Question: Explain the disease:
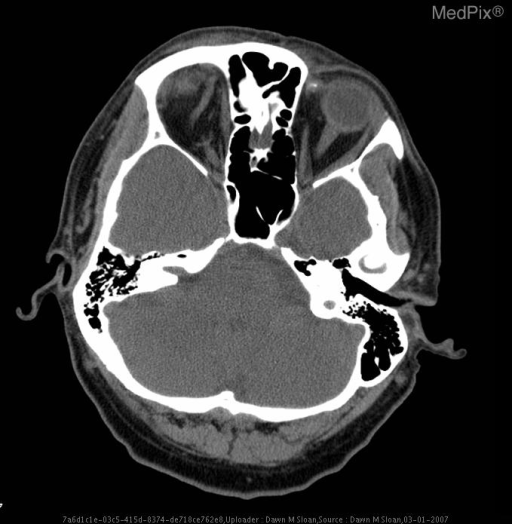
Answer: The disease is discussed as: Posterior Inferior Cerebellar Artery Infarction

The posterior inferior cerebellar artery (PICA) territory includes all of the posteroinferior cerebellum, the ipsilateral cerebellar tonsil, and the ipsilateral inferior vermis.  The PICA also frequently supplies the posterolateral medulla and infarction in this location results in the lateral medullary syndrome or the so-called Wallenberg syndrome.  The clinical manifestations and structures affected in Wallenberg's syndrome include:

Ipsilaterally:
-preganglionic Horner syndrome (descending reticulospinal tracts to cord sympathetics)
-ataxia (cerebellum, inferior peduncle)
-facial pain, numbness, impaired sensation (CN V nucleus, spinal tract)
-dysphagia, hoarseness, diminished gag reflex (CN's IX and X)
-diminished taste (CN IX nucleus and solitary tract)
-vertigo, nausea, vomiting (vestibular nuclei and connections)
-nystagmus, diplopia, oscillopsia (restiform body, inferior and medial vestibular nuclei)
-hiccups

Contralaterally:
-numbness, decreased pain and temperature in trunk and extremities (spinothalamic tract)

The variability in vascular supply of the cerebellum and medulla is reflected by PICA infarcts.  Sometimes a PICA infarct produces the classic Wallenberg syndrome described above while others may spare the medulla.  Single PICA branch occlusions can affect a very small area.